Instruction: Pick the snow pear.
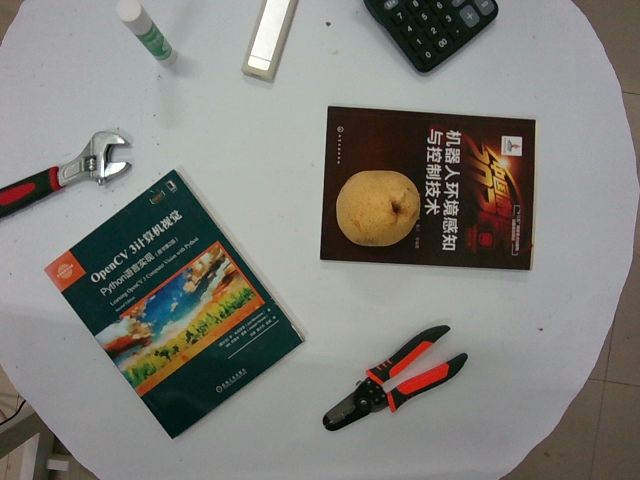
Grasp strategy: vertical